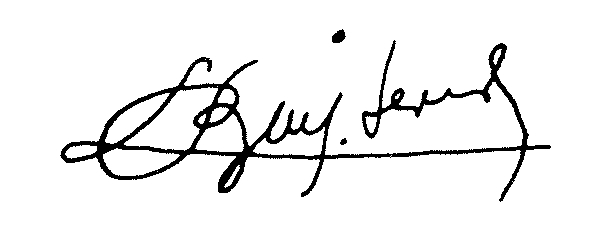
Signature of: louis buisseret